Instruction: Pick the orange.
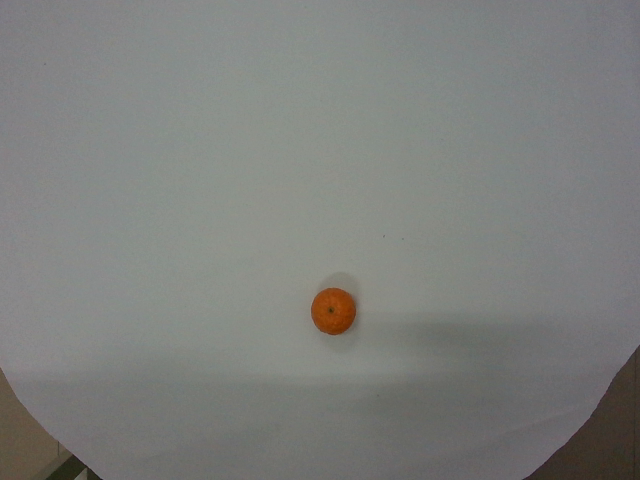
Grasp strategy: vertical